Question: What is the suspected problem?
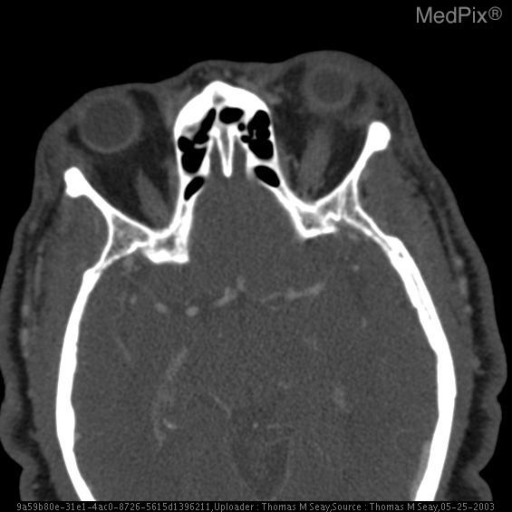
Answer: The findings suggest CECT demonstrates prominence of retro bulbar fat as well as prominence of extraocular musculature. No enlargement is noted at the tendonous insertion on the globes.. Prominence of superior rectus muscles and retrobulbar fat.. The patient might have a history of 70 year old male referred for imaging due to noticeable bulging of both eyes..